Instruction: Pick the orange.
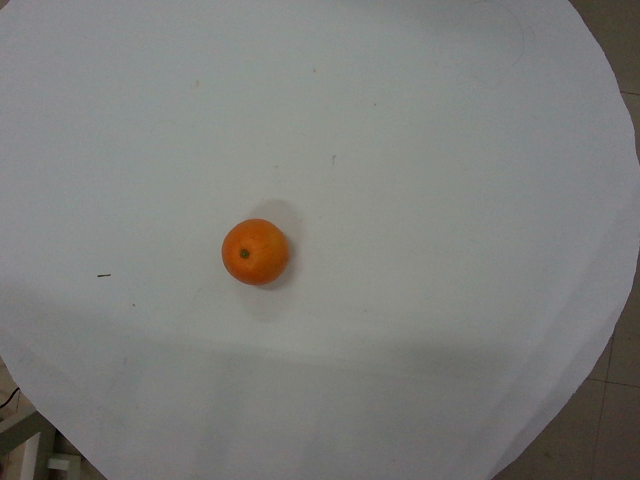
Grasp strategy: vertical